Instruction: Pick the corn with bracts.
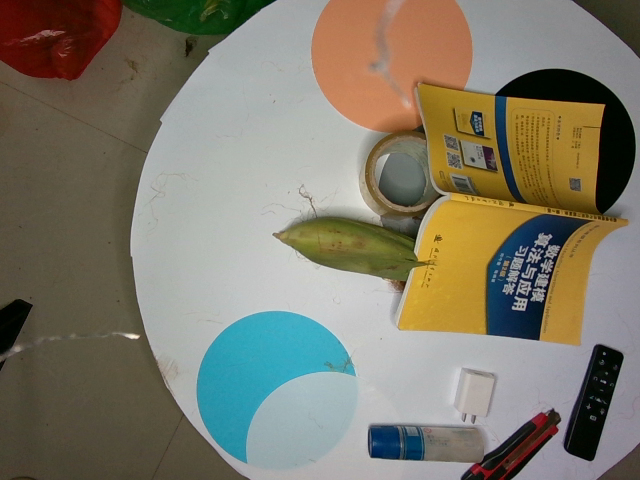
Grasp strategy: vertical